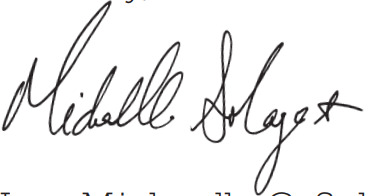
Signature of: michaelle c solages